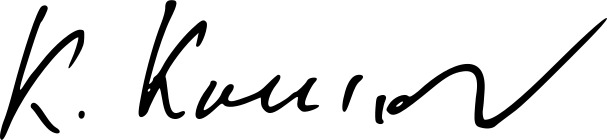
Signature of: kálmán kalocsay